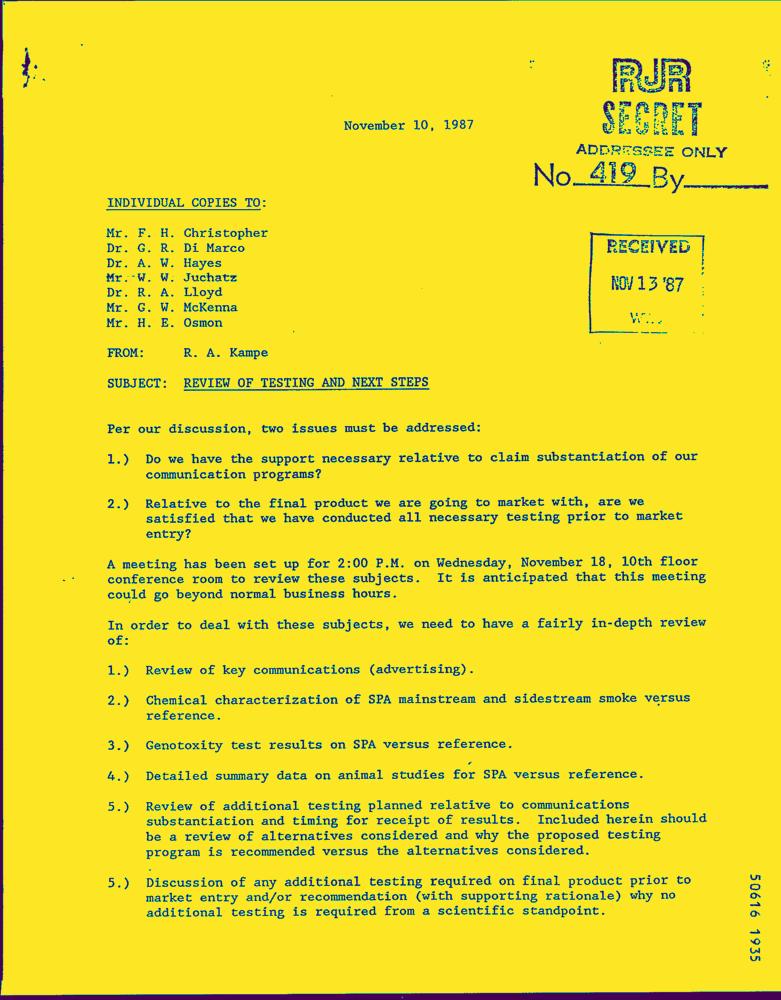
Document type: Letter-Doc